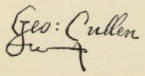
Signature of: george cullen